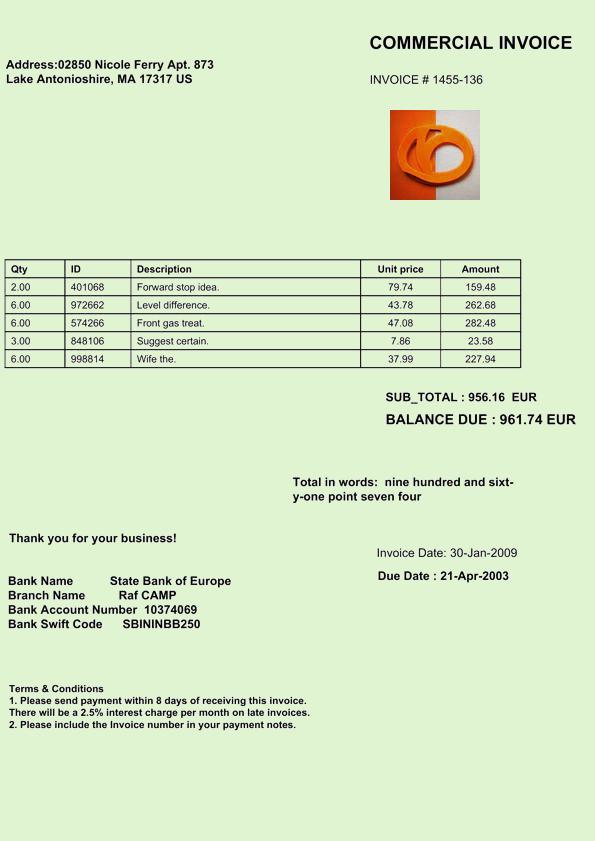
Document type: Invoice